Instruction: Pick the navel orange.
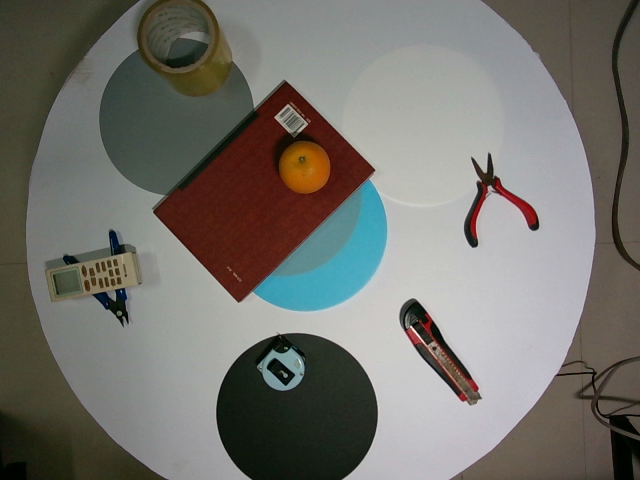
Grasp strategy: vertical